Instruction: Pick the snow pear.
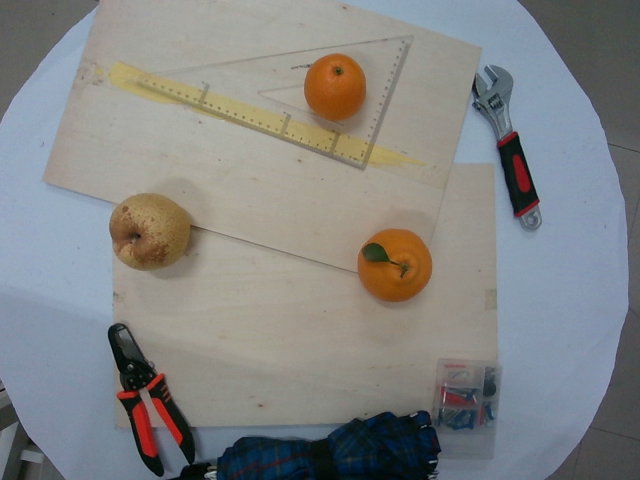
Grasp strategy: vertical